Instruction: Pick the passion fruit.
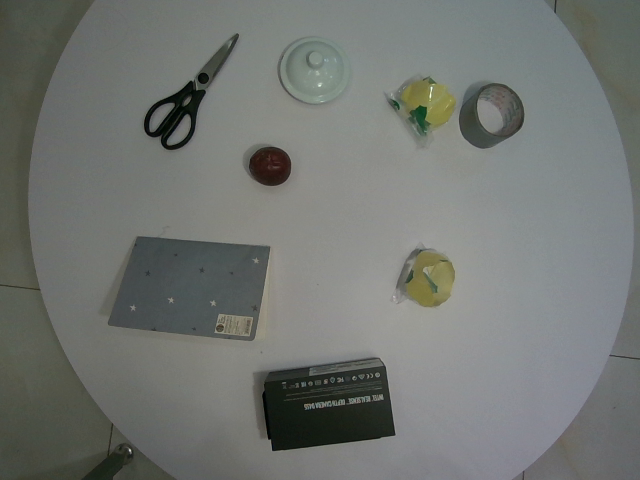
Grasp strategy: vertical